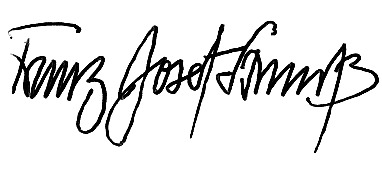
Signature of: franz josef strauß